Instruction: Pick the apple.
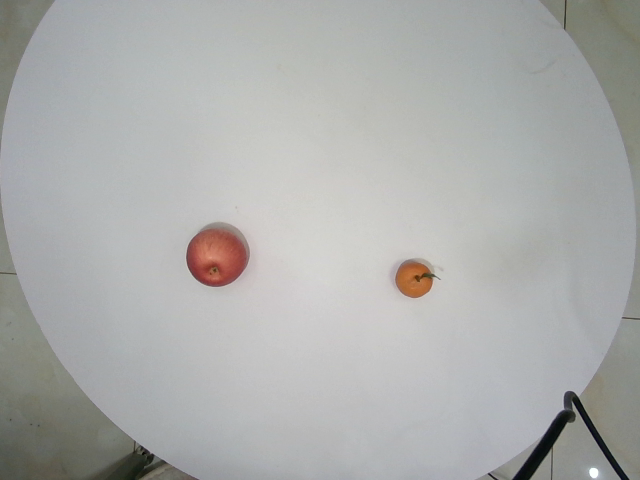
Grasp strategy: vertical